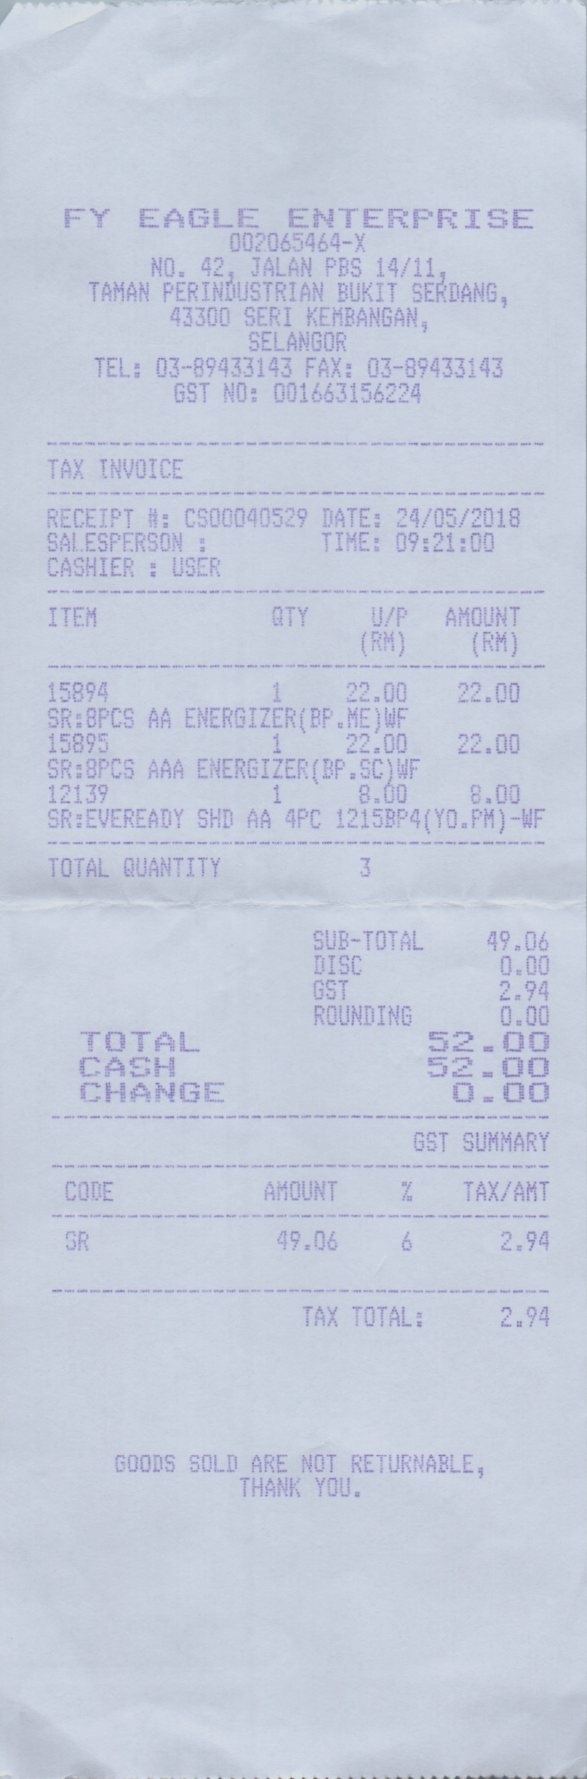
FY EAGLE ENTERPRISE
002065464-X
NO. 42, JALAN PBS 14/11,
TAMAN PERINDUSTRIAN BUKIT SERDANG,
43300 SERI KEMBANGAN,
SELANGOR
TEL: 03-89433143 FAX: 03-89433143
GST NO: 001663156224
TAX INVOICE
RECEIPT #: CS00040529 DATE: 24/05/2018
SALESPERSON :
TIME: 09:21:00
CASHIER : USER
ITEM
QTY
U/P
AMOUNT
(RM)
(RM)
15894
1
22.00
22.00
SR:8PCS AA ENERGIZER(BP.ME)WF
15895
1
22.00
22.00
SR:8PCS AAA ENERGIZER(BP.SC)WF
12139
1
8.00
8.00
SR:EVEREADY SHD AA 4PC 1215BP4(YO.PM)-WF
TOTAL QUANTITY
3
SUB-TOTAL
DISC
GST
ROUNDING
TOTAL
CASH
CHANGE
49.06
0.00
2.94
0.00
52.00
52.00
0.00
GST SUMMARY
CODE
AMOUNT
%
TAX/AMT
SR
49.06
6
2.94
TAX TOTAL:
2.94
GOODS SOLD ARE NOT RETURNABLE,
THANK YOU.